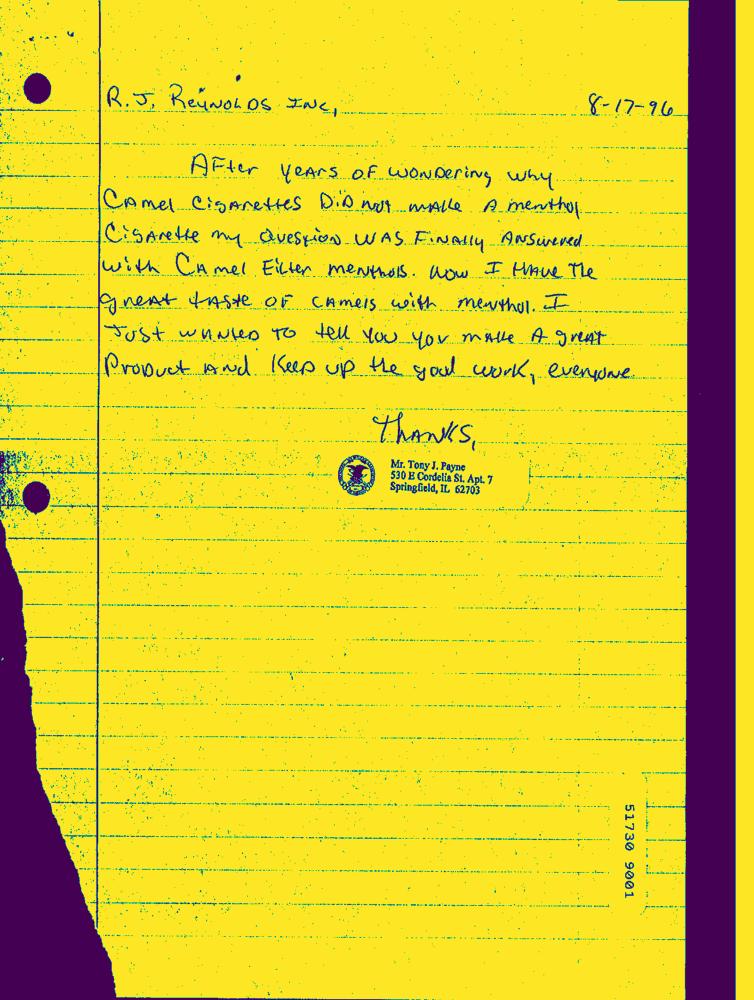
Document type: Hand-Written